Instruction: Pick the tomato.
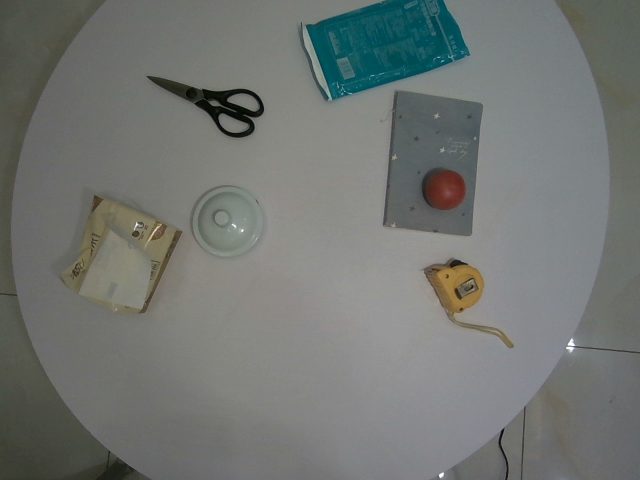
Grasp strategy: vertical